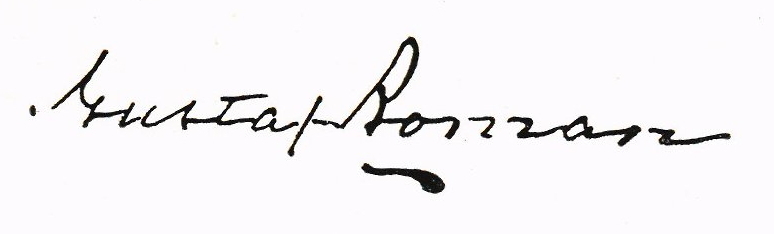
Signature of: gustaf boman